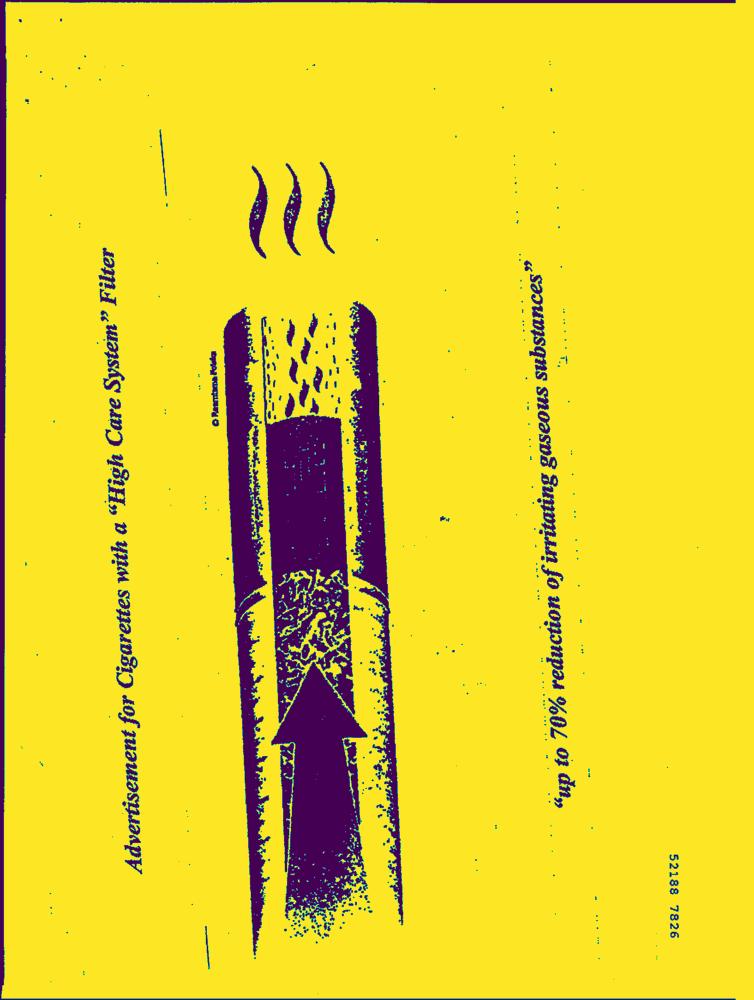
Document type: AD